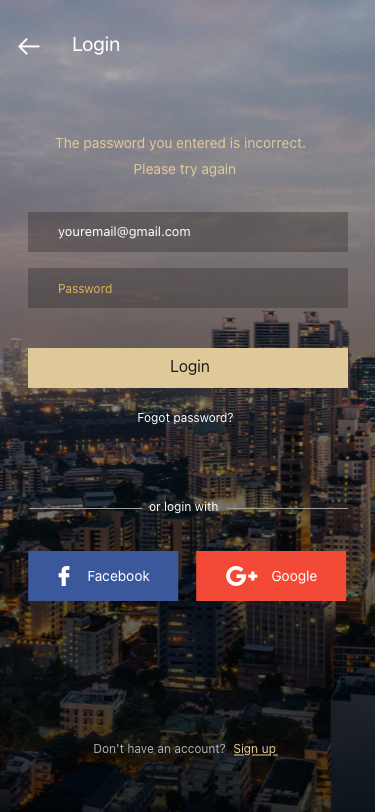
Text in this UI design:
Login
Google
Facebook
or login with
youremail@gmail.com
Password
Login
Don't have an account?
Sign up
Fogot password?
Please try again
The password you entered is incorrect.